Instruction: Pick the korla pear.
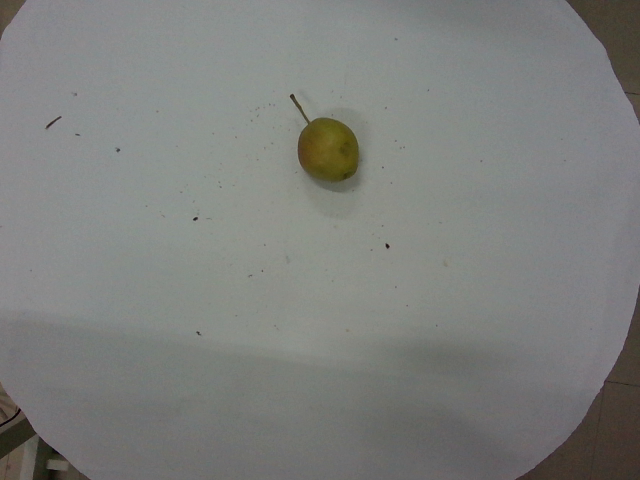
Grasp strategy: vertical